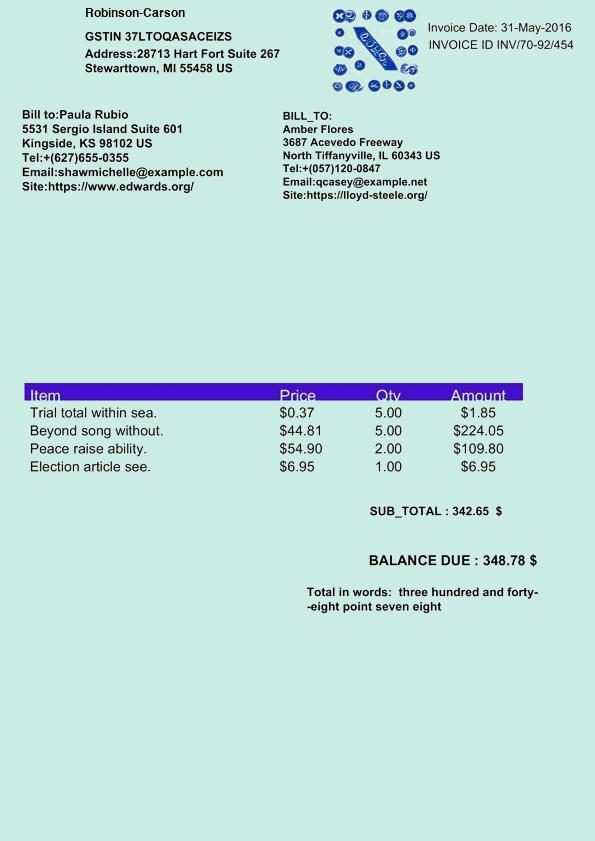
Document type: Invoice